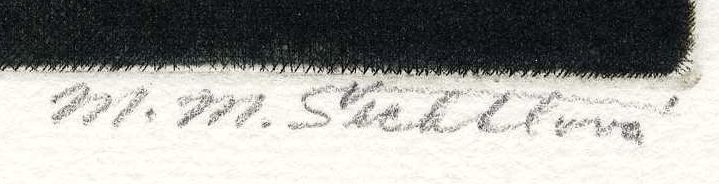
Signature of: marie michaela šechtlová